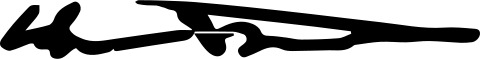
Signature of: shawn n bratton